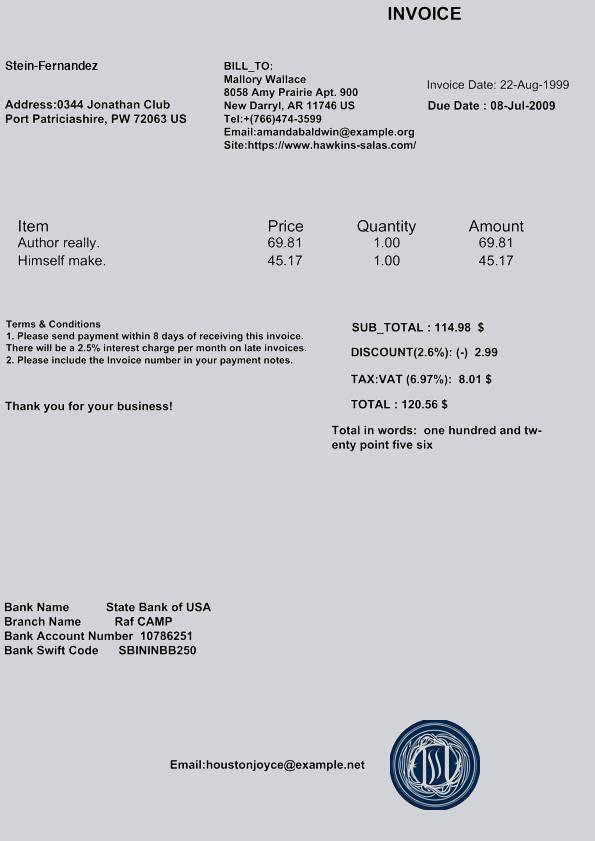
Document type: Invoice